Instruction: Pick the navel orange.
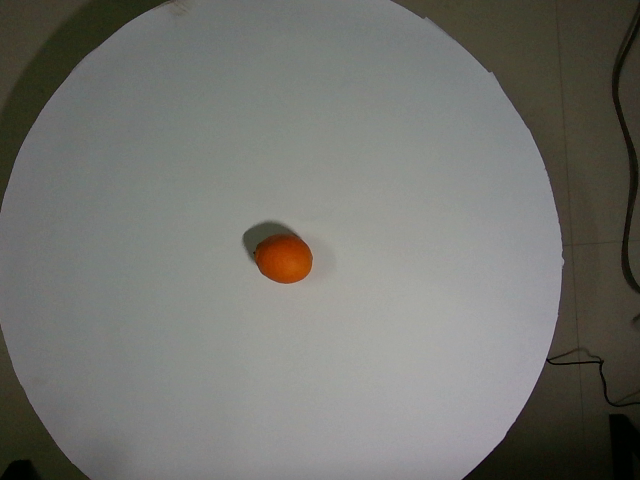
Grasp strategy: vertical